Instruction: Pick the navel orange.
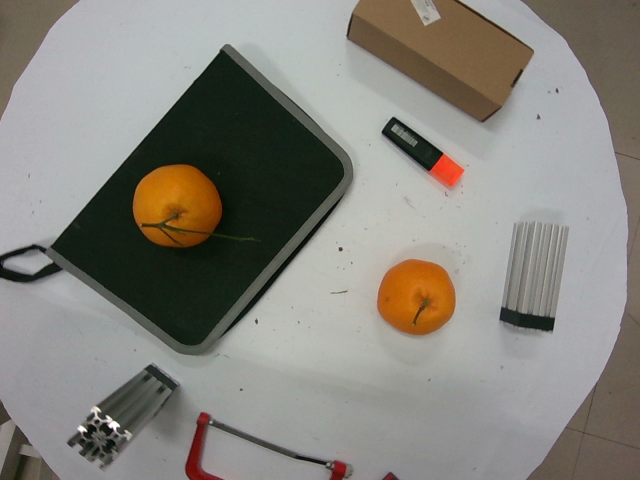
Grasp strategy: vertical